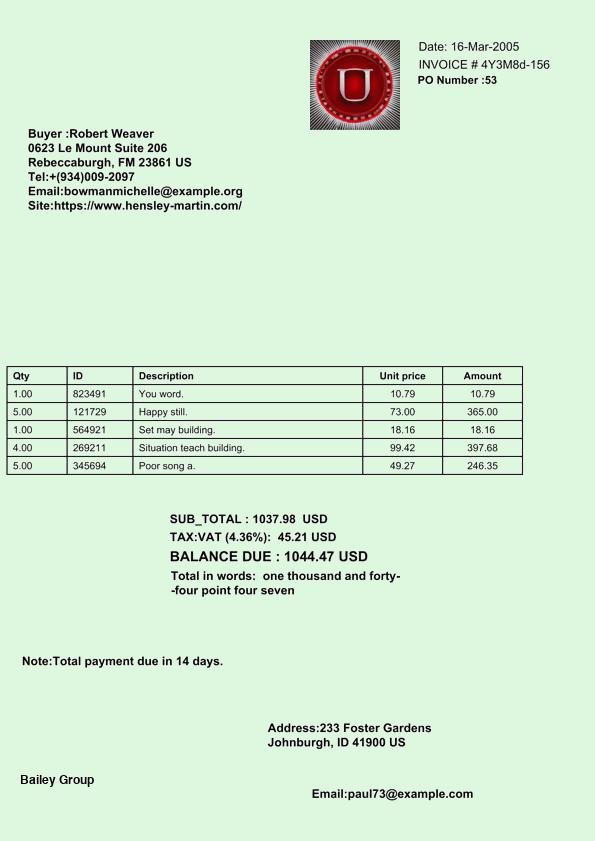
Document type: Invoice